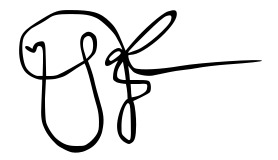
Signature of: simon i of kartli